Question: What are the imaging findings?
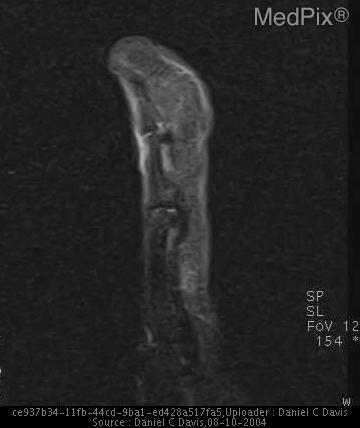
Answer: The imaging shows enlarged left index finger.  There is diffuse fatty enlargement of the volar soft tissues with normal osseous structures and tendons. fatty hypertrophy of soft tissues of left index finger which suppresses on STIR imaging.